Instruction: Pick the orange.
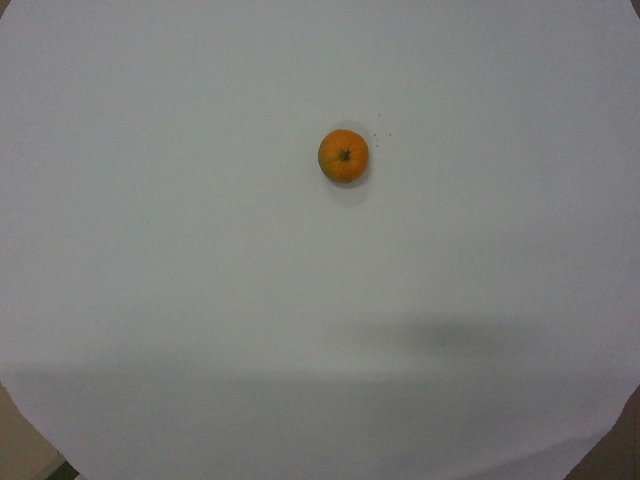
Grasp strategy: vertical